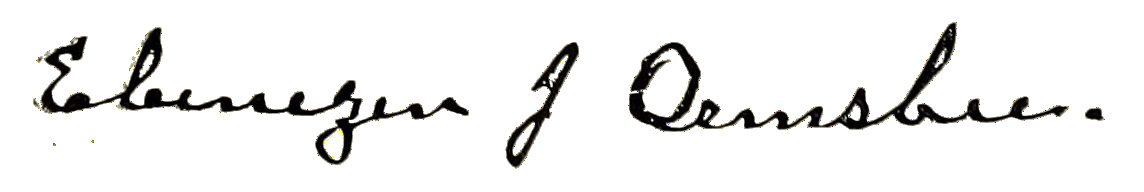
Signature of: ebenezer j ormsbee